Question: What jurisdiction, city, or county is the document associated with?
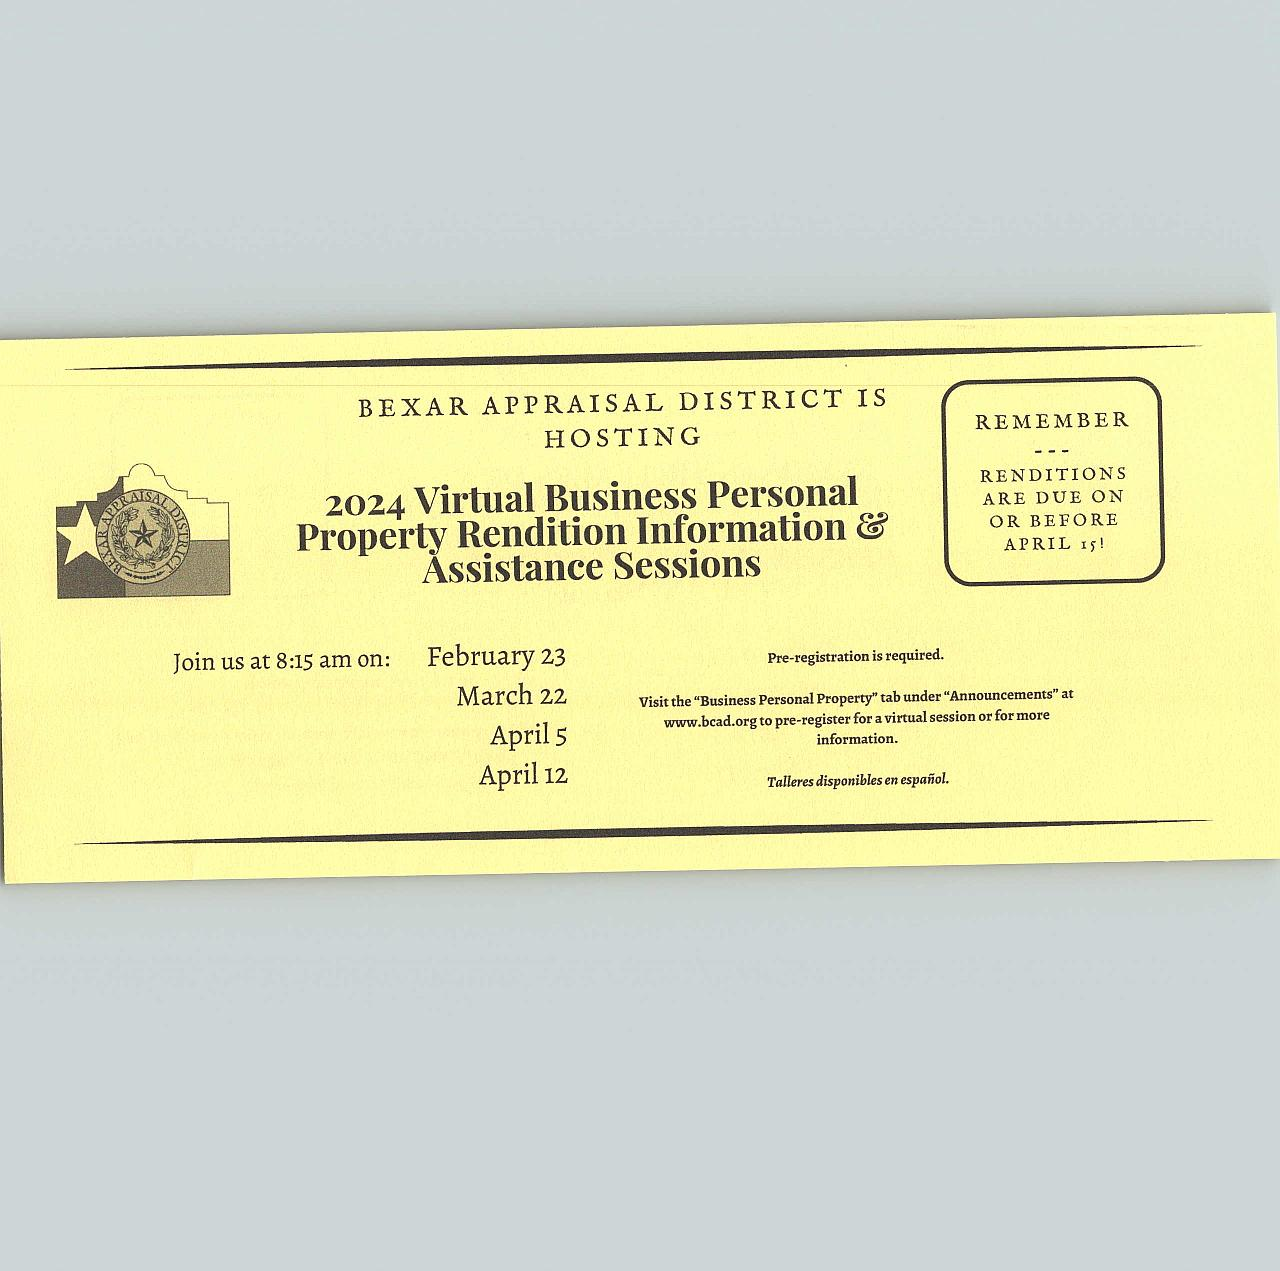
Answer: "Bexar Appraisal District"